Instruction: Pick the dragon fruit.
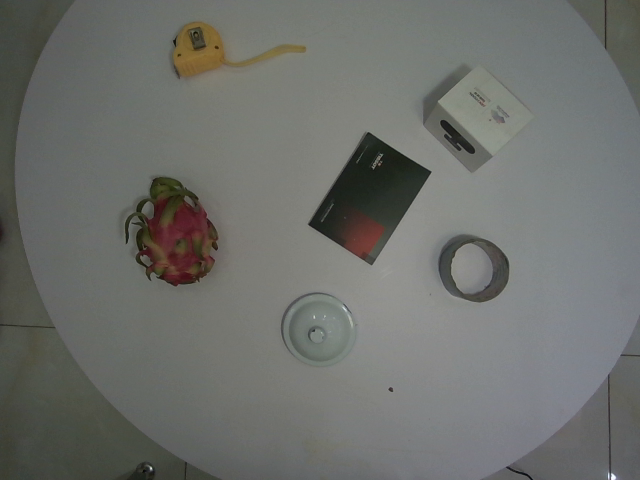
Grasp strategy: vertical